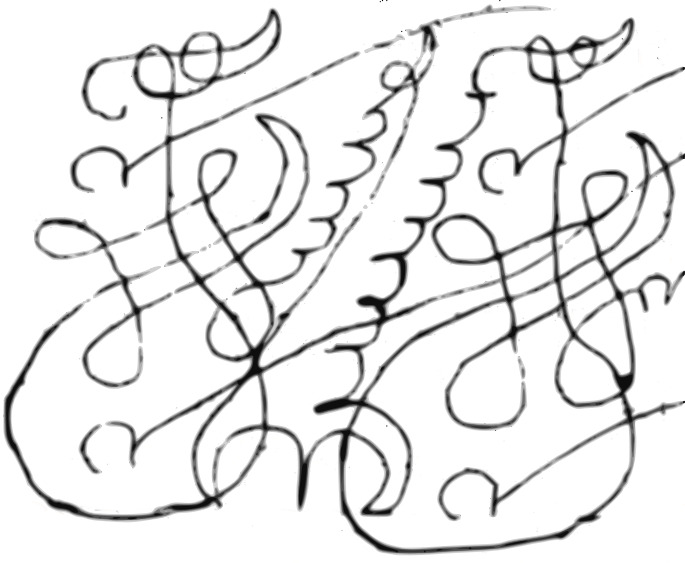
Signature of: george ii of imereti